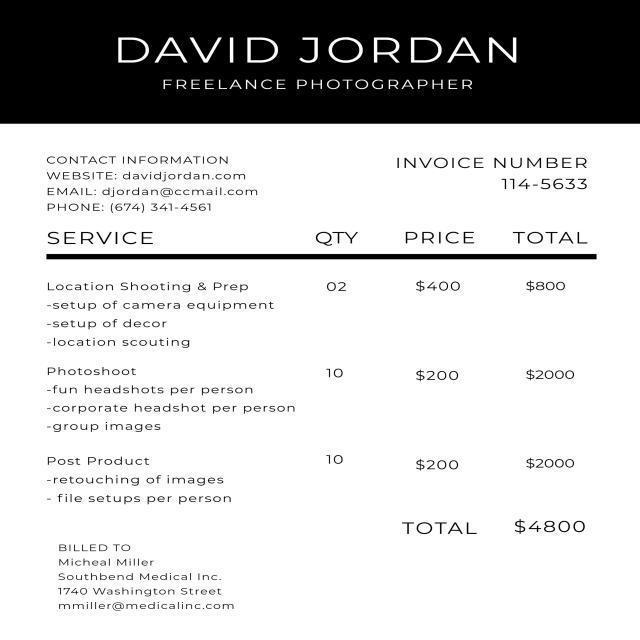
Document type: Invoice